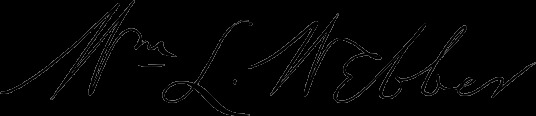
Signature of: william l webber